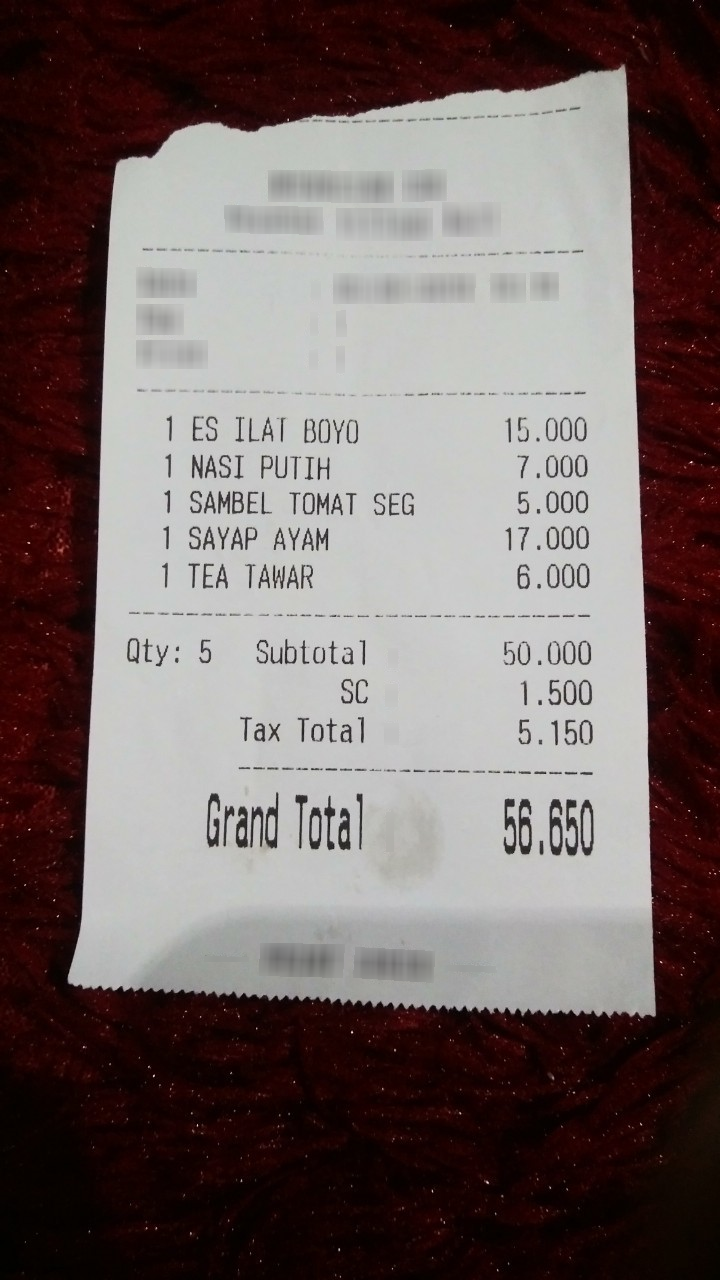
Number of items: 5
Subtotal: 50.000
Service charge: 1.500
Tax: 5.150
Total: 56,650
OCR text regions:
text: Grand
text: Total
text: 56,650
text: Qty:
text: 5
text: 1
text: ES
text: ILAT
text: BOYO
text: 15.000
text: Subtotal
text: 50.000
text: SC
text: 1.500
text: Tax
text: Total
text: 5.150
text: 1
text: NASI
text: PUTIH
text: 7.000
text: 1
text: SAMBEL
text: TOMAT
text: SEG
text: 5.000
text: 1
text: SAYAP
text: AYAM
text: 17.000
text: 1
text: TEA
text: TAWAR
text: 6.000